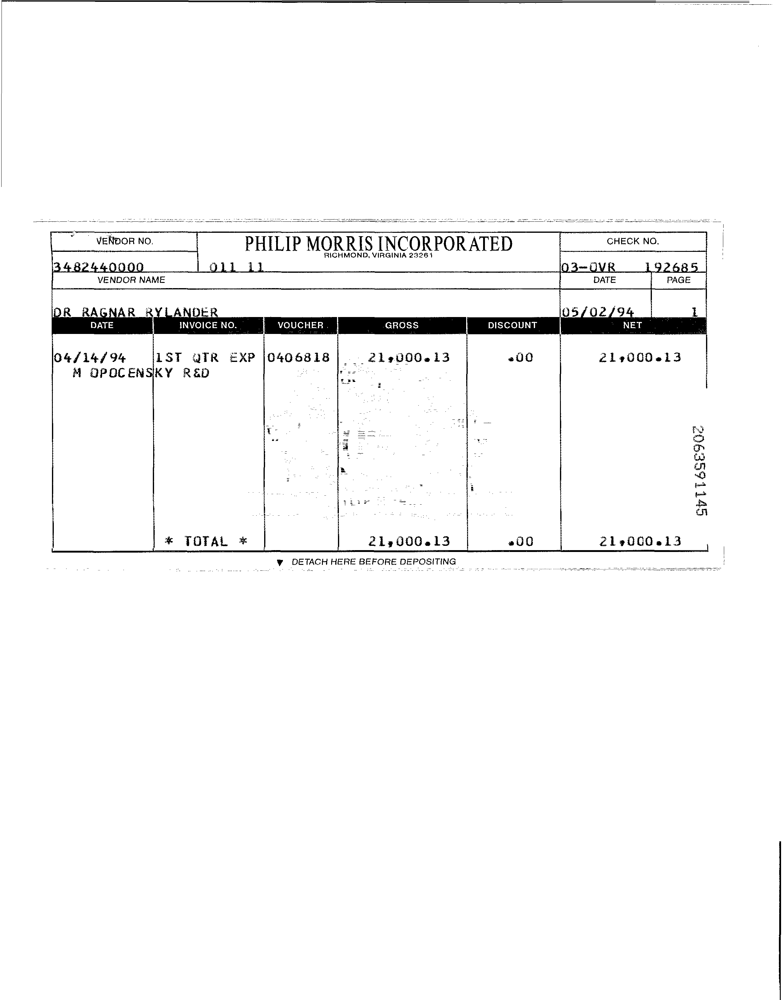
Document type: Invoice